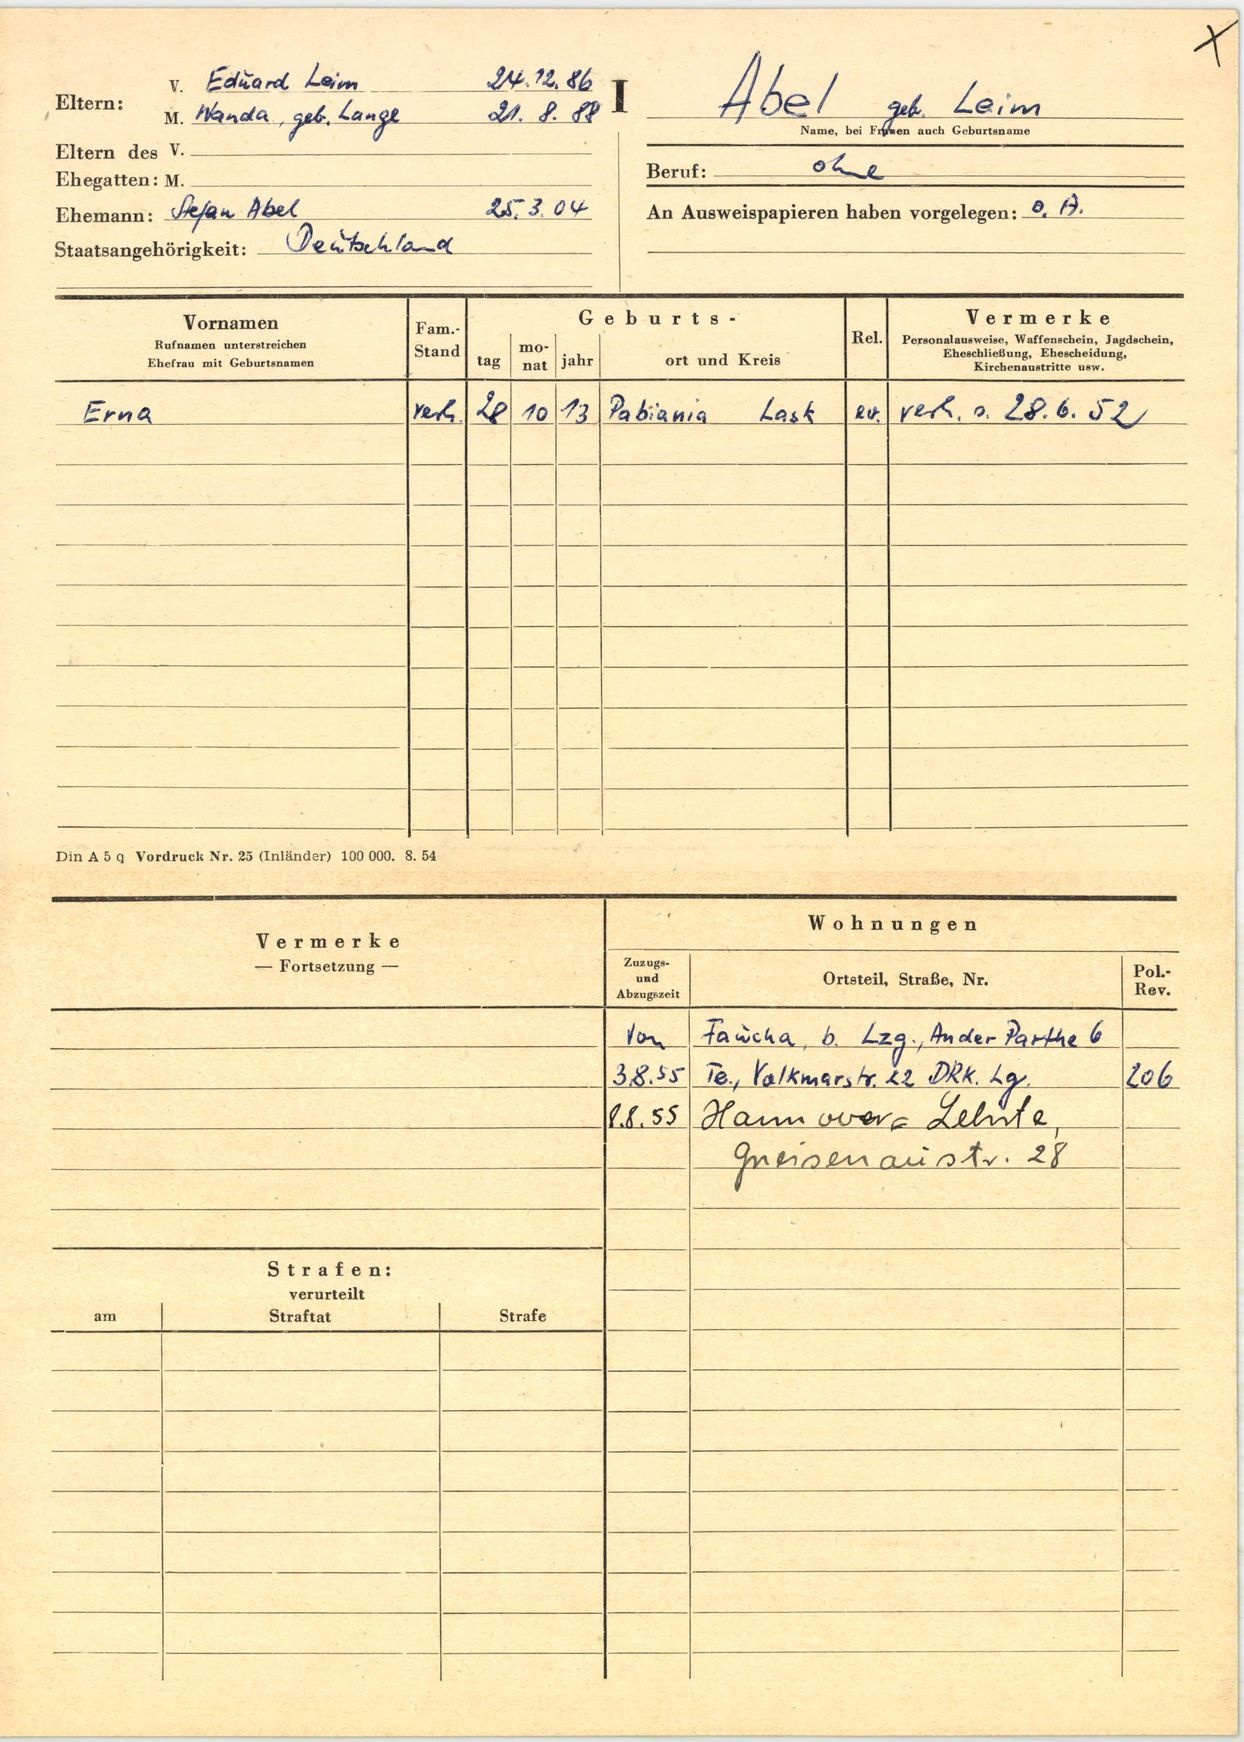
Abel geb. Leim